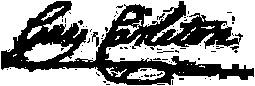
Signature of: guy carleton